Question: How does the patient history play a role?
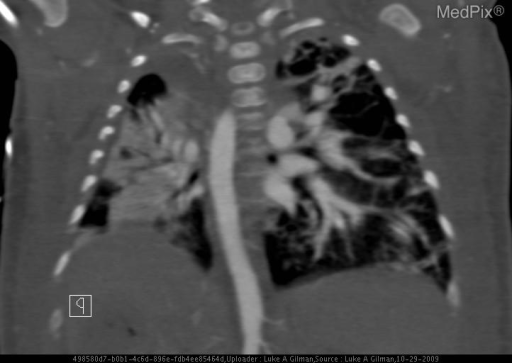
Answer: The patient's history of 56 d/o male in NICU with history of imperforate anus, malrotation, tracheal and esophageal atresia, s/p multiple bowel surgeries and gastrostomy tube placement who presents with decreased lung sounds throughout the R lung and collapsed RMSB on bronchoscopy. is key in understanding the case.